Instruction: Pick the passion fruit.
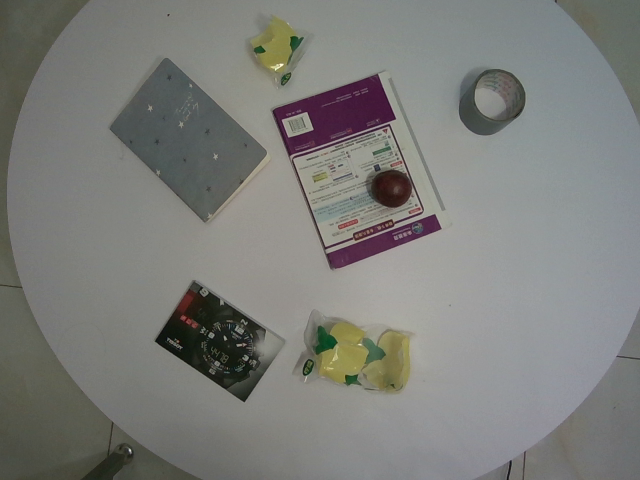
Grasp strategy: vertical